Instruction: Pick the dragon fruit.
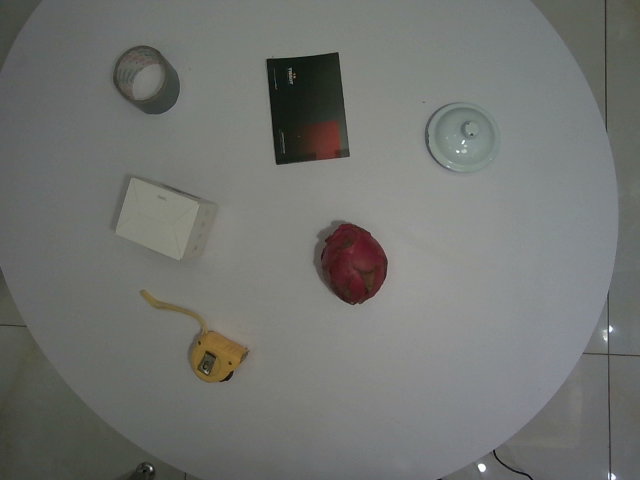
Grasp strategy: vertical